Question: What are the imaging findings?
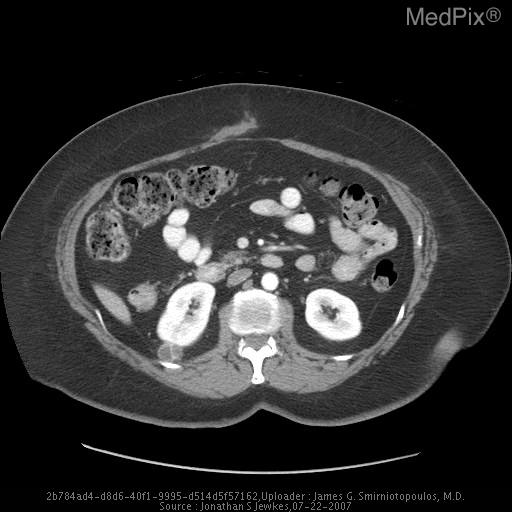
Answer: The imaging shows CT scan with contrast showed an incidental finding of a complex renal cyst.  This was evaluated as a Bosniak Class 3 renal cyst. Right renal complex cyst.